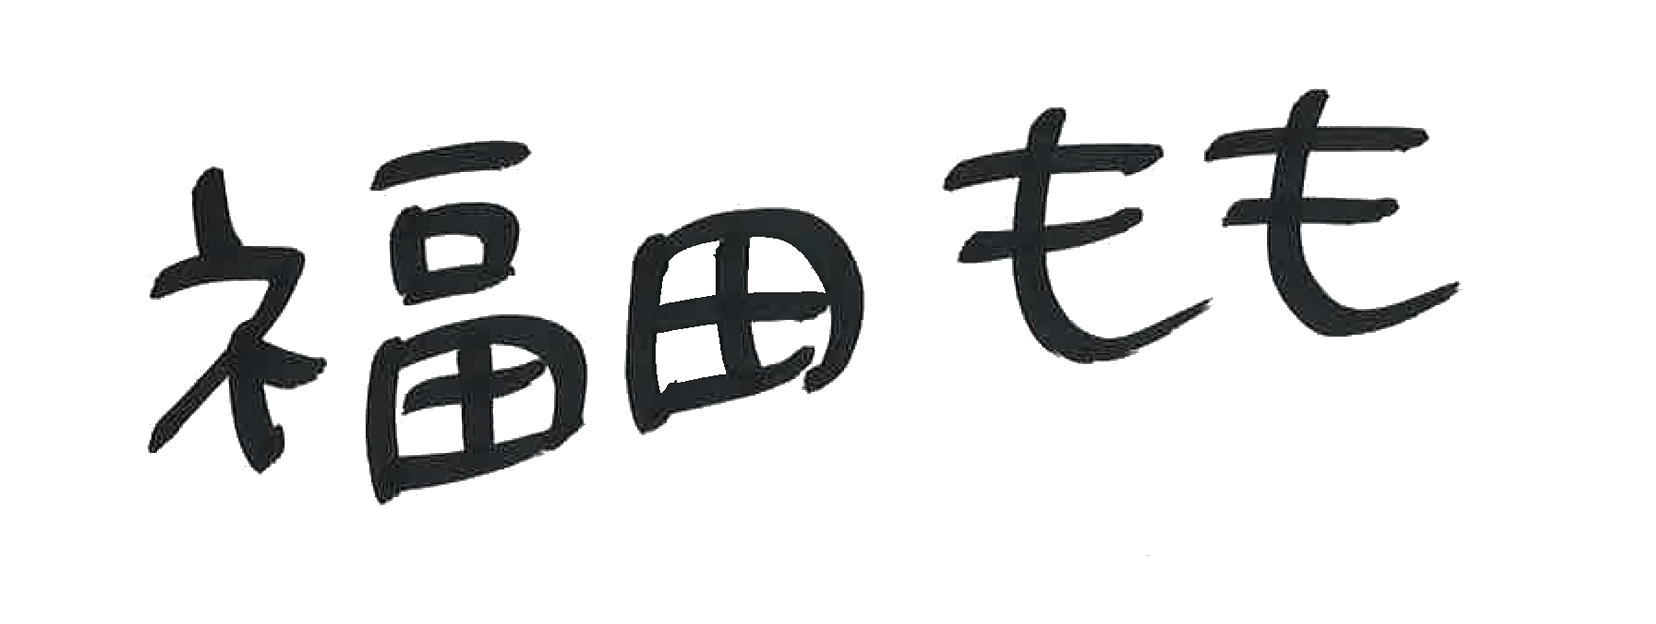
Signature of: momo fukuda